Question: What is the appraised value of the property as recorded in the document?
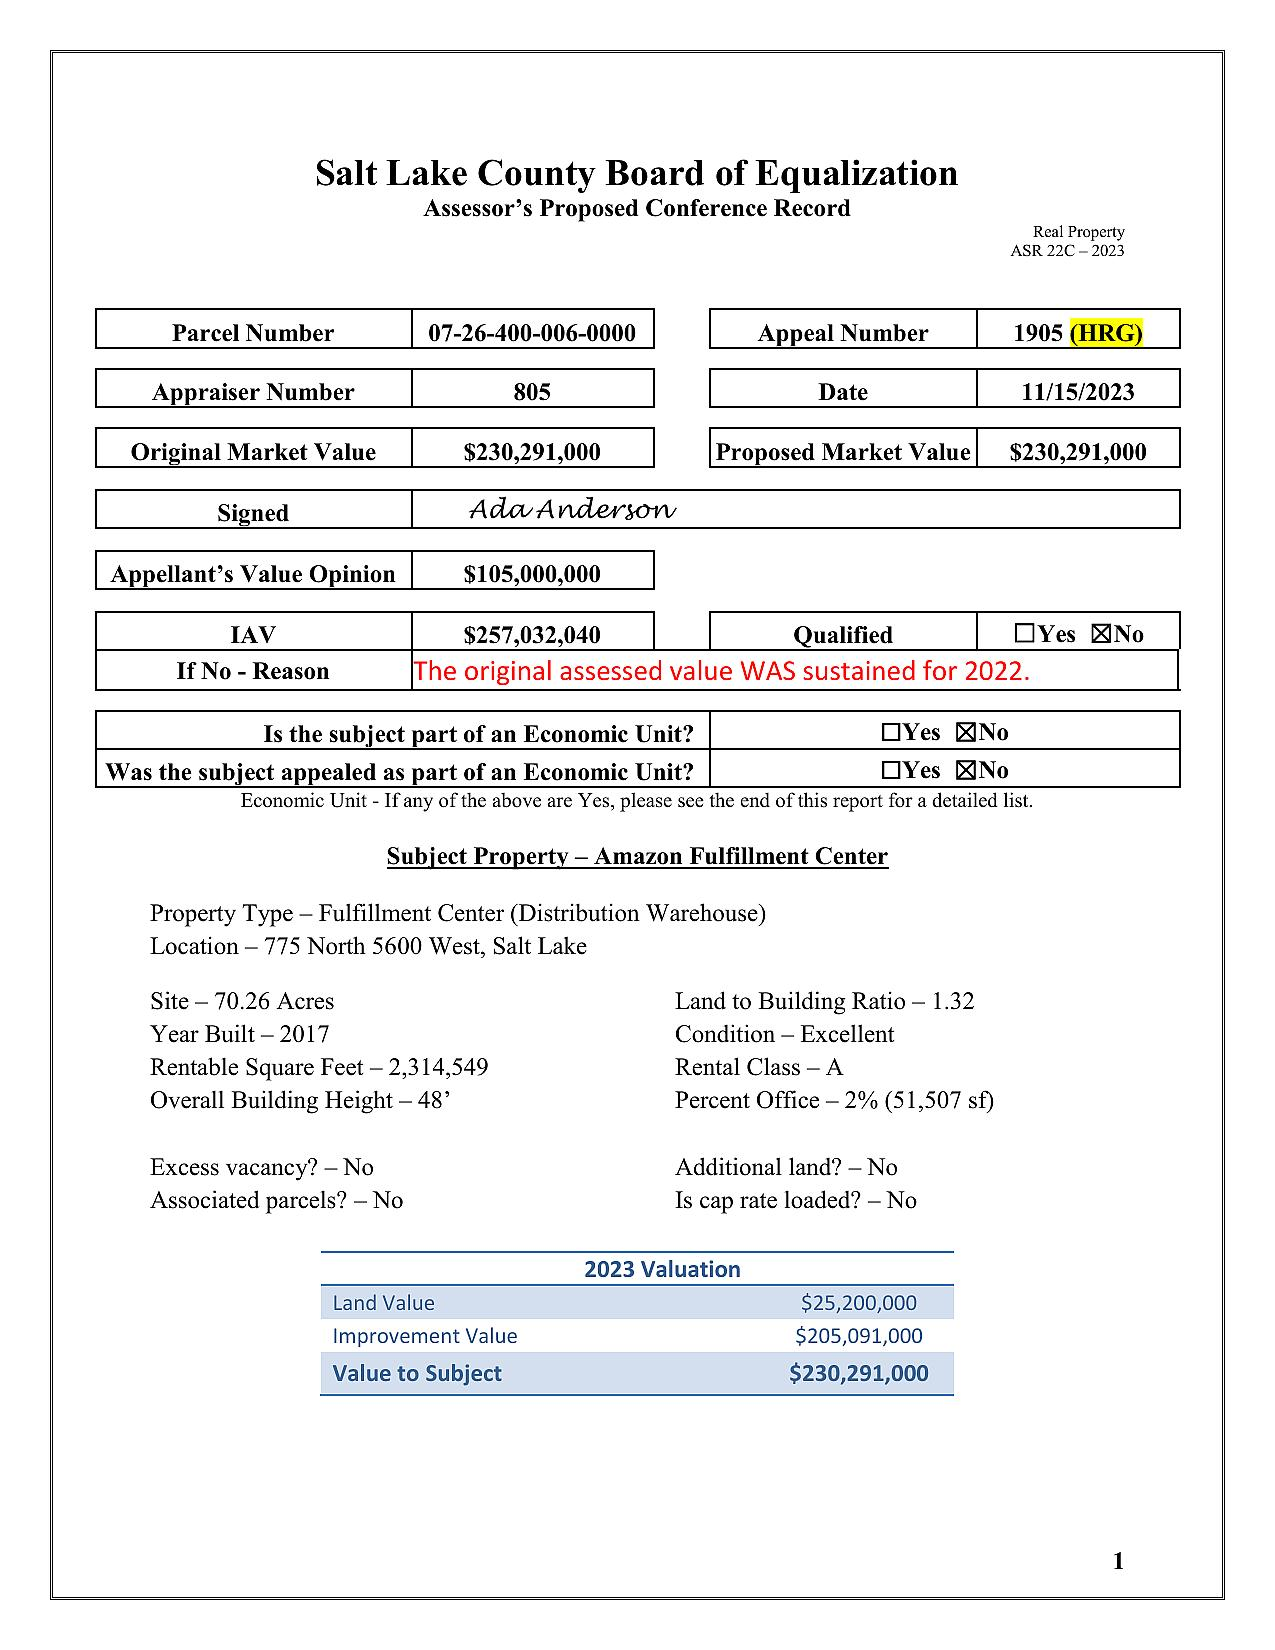
Answer: "$230,291,000 "